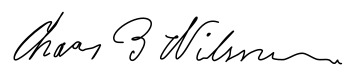
Signature of: charles burnett wilson